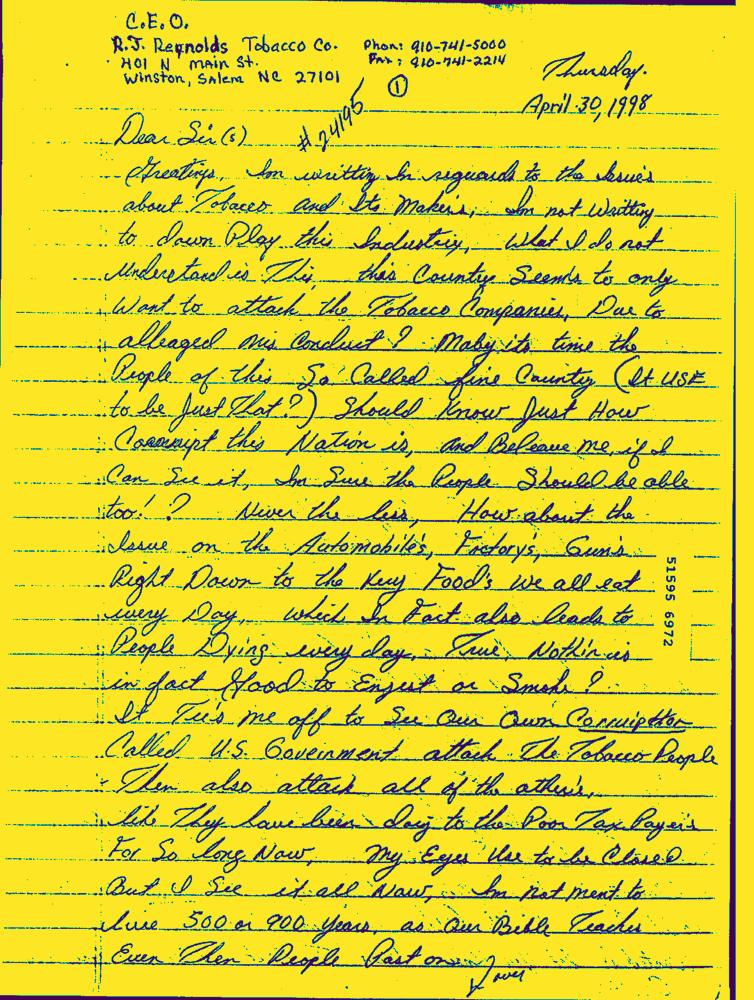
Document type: Hand-Written